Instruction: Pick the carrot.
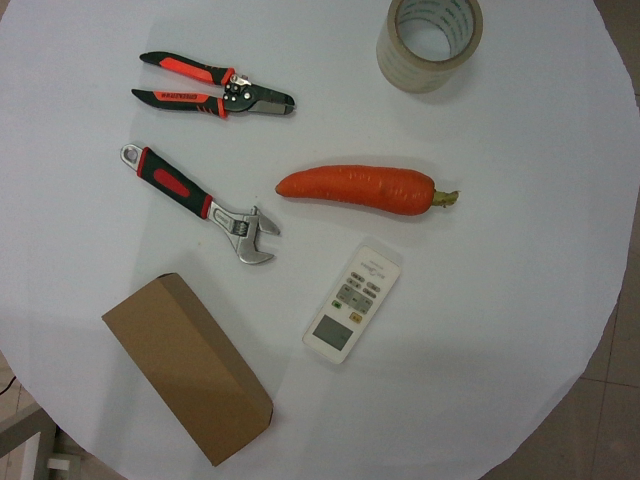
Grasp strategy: vertical